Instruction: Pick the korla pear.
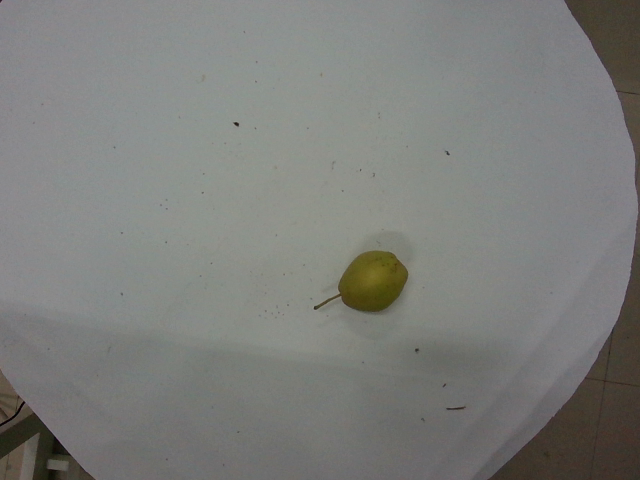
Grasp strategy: vertical